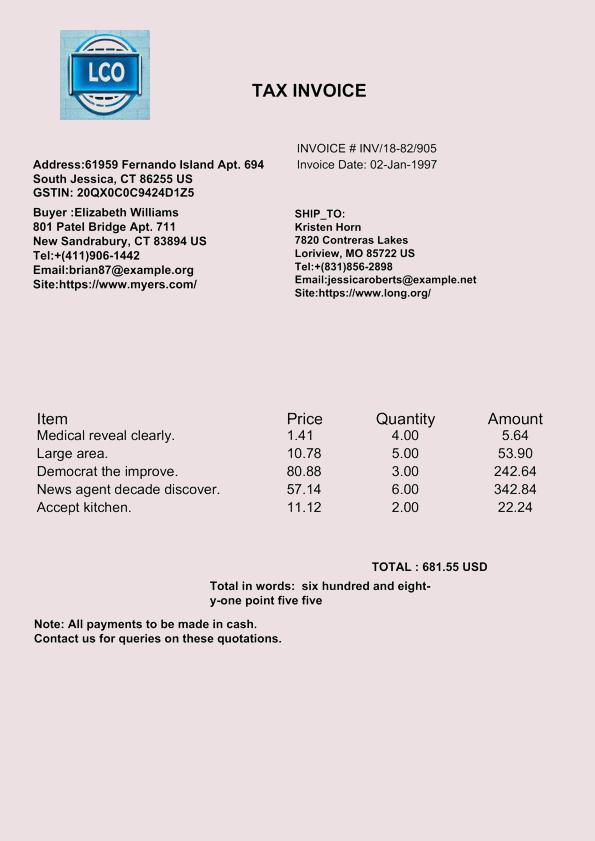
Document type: Invoice